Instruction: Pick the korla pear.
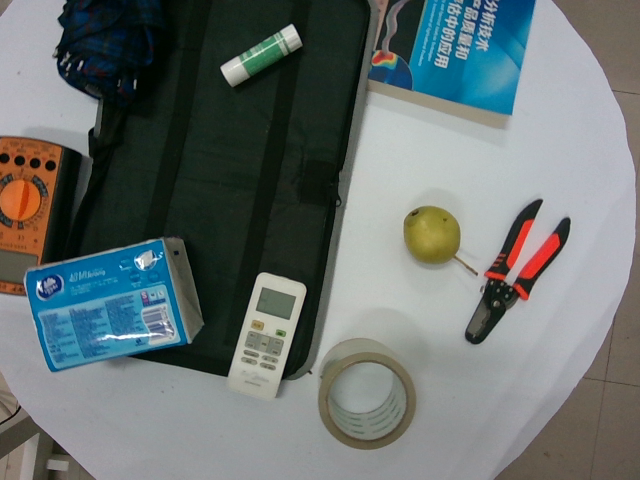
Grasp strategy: vertical